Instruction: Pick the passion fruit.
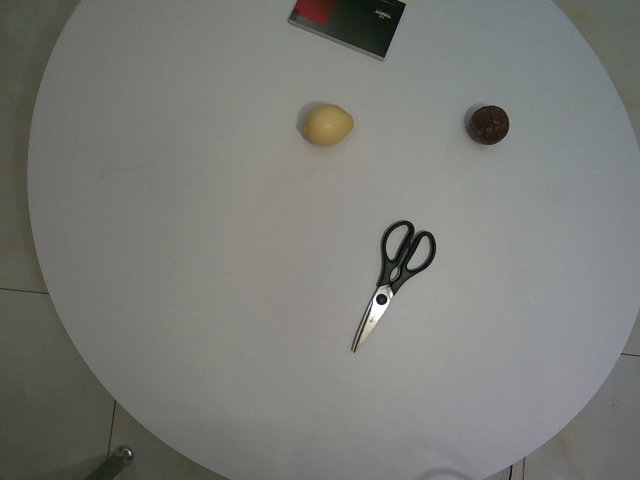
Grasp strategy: vertical